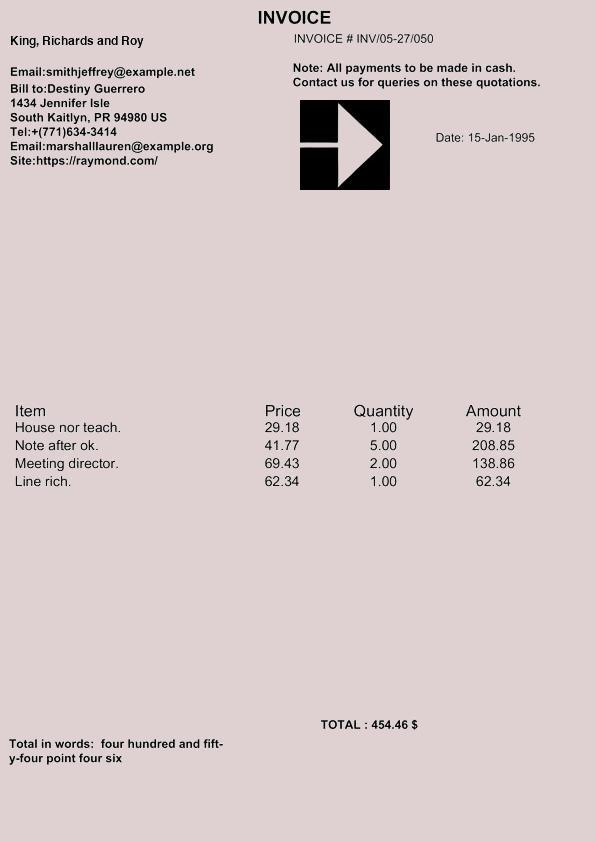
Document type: Invoice